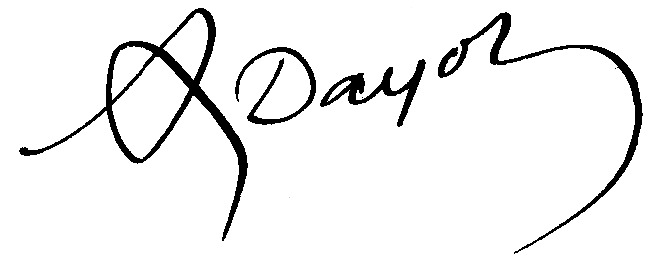
Signature of: armand dayot